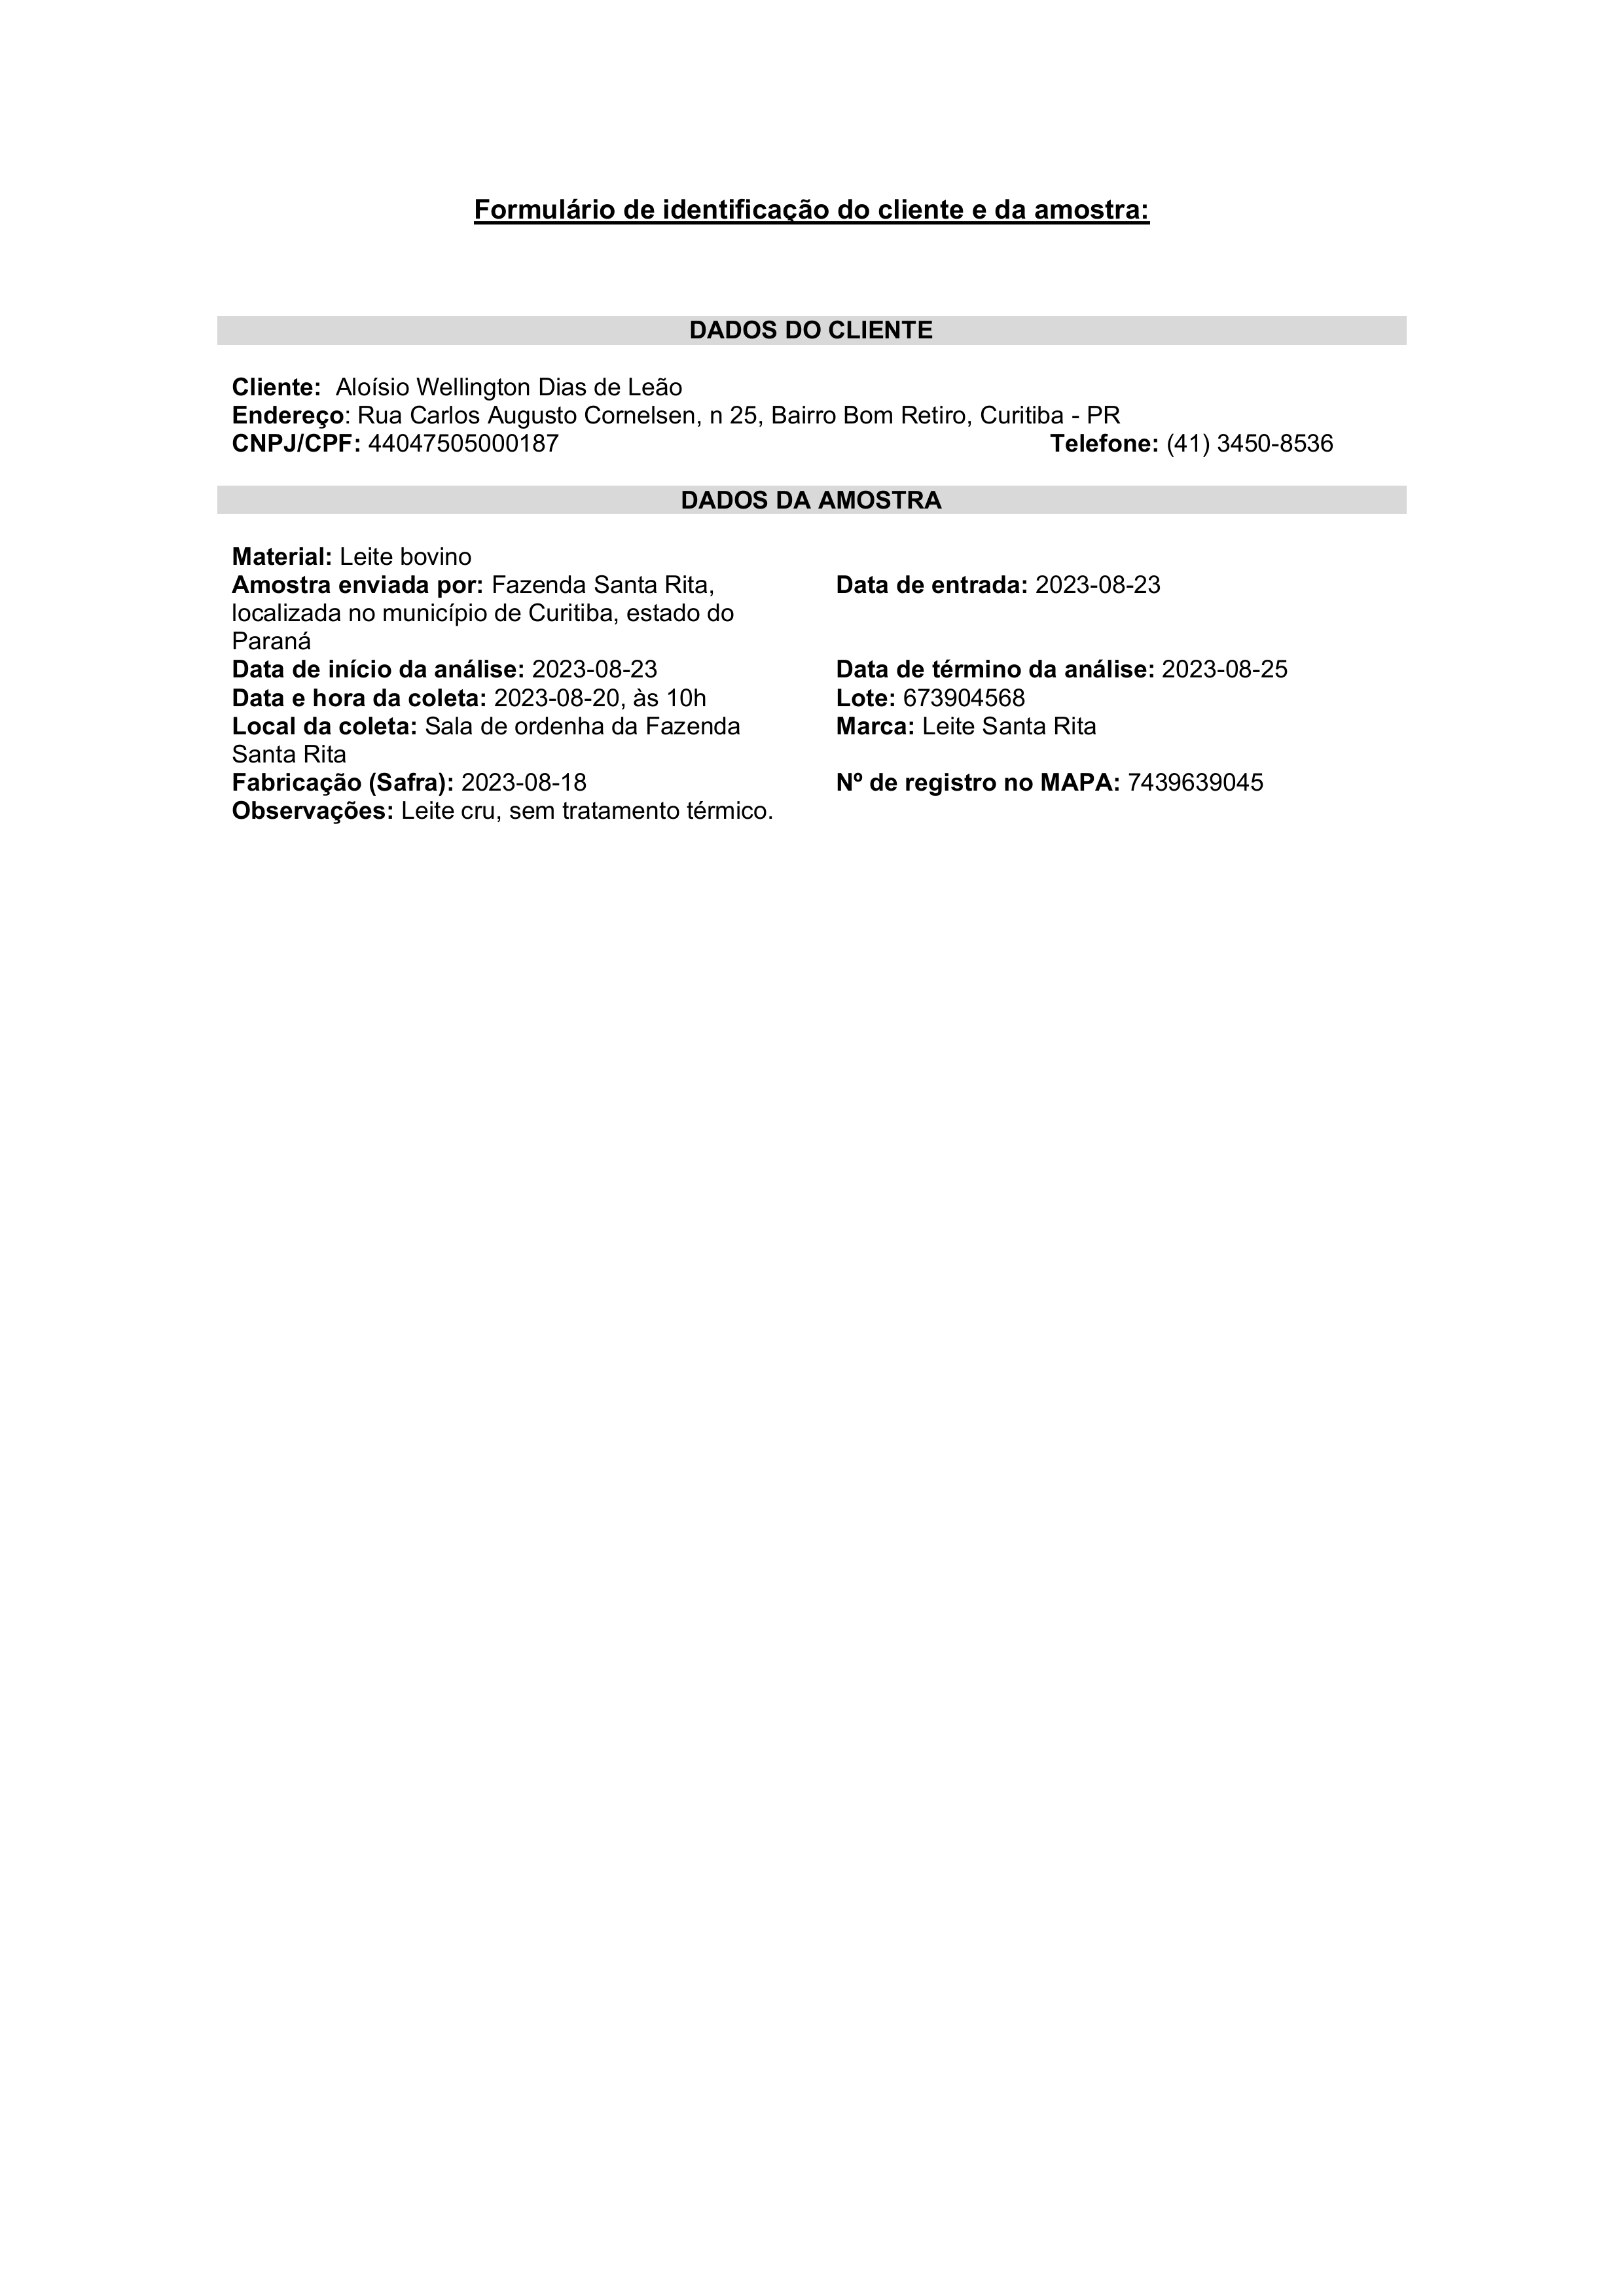
Formulário de identificação do cliente e da amostra:
DADOS DO CLIENTE
Cliente:
Aloísio Wellington Dias de Leão
Endereço:
Rua Carlos Augusto Cornelsen, n 25, Bairro Bom Retiro, Curitiba - PR
CNPJ/CPF:
44047505000187
Telefone:
(41) 3450-8536
DADOS DA AMOSTRA
Material:
Leite bovino
Amostra enviada por:
Fazenda Santa Rita, localizada no município de Curitiba, estado do Paraná
Data de entrada:
2023-08-23
Data de início da análise:
2023-08-23
Data de término da análise:
2023-08-25
Data e hora da coleta:
2023-08-20, às 10h
Lote:
673904568
Local da coleta:
Sala de ordenha da Fazenda Santa Rita
Marca:
Leite Santa Rita
Fabricação (Safra):
2023-08-18
Nº de registro no MAPA:
7439639045
Observações:
Leite cru, sem tratamento térmico.